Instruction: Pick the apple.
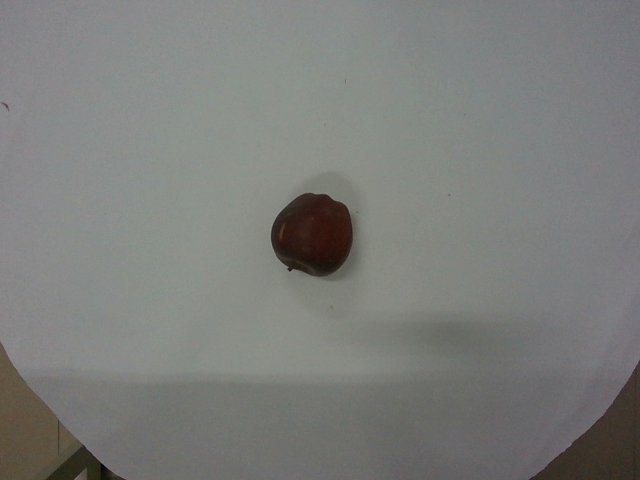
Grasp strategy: vertical